Question: What is the address or location of the property listed in the document?
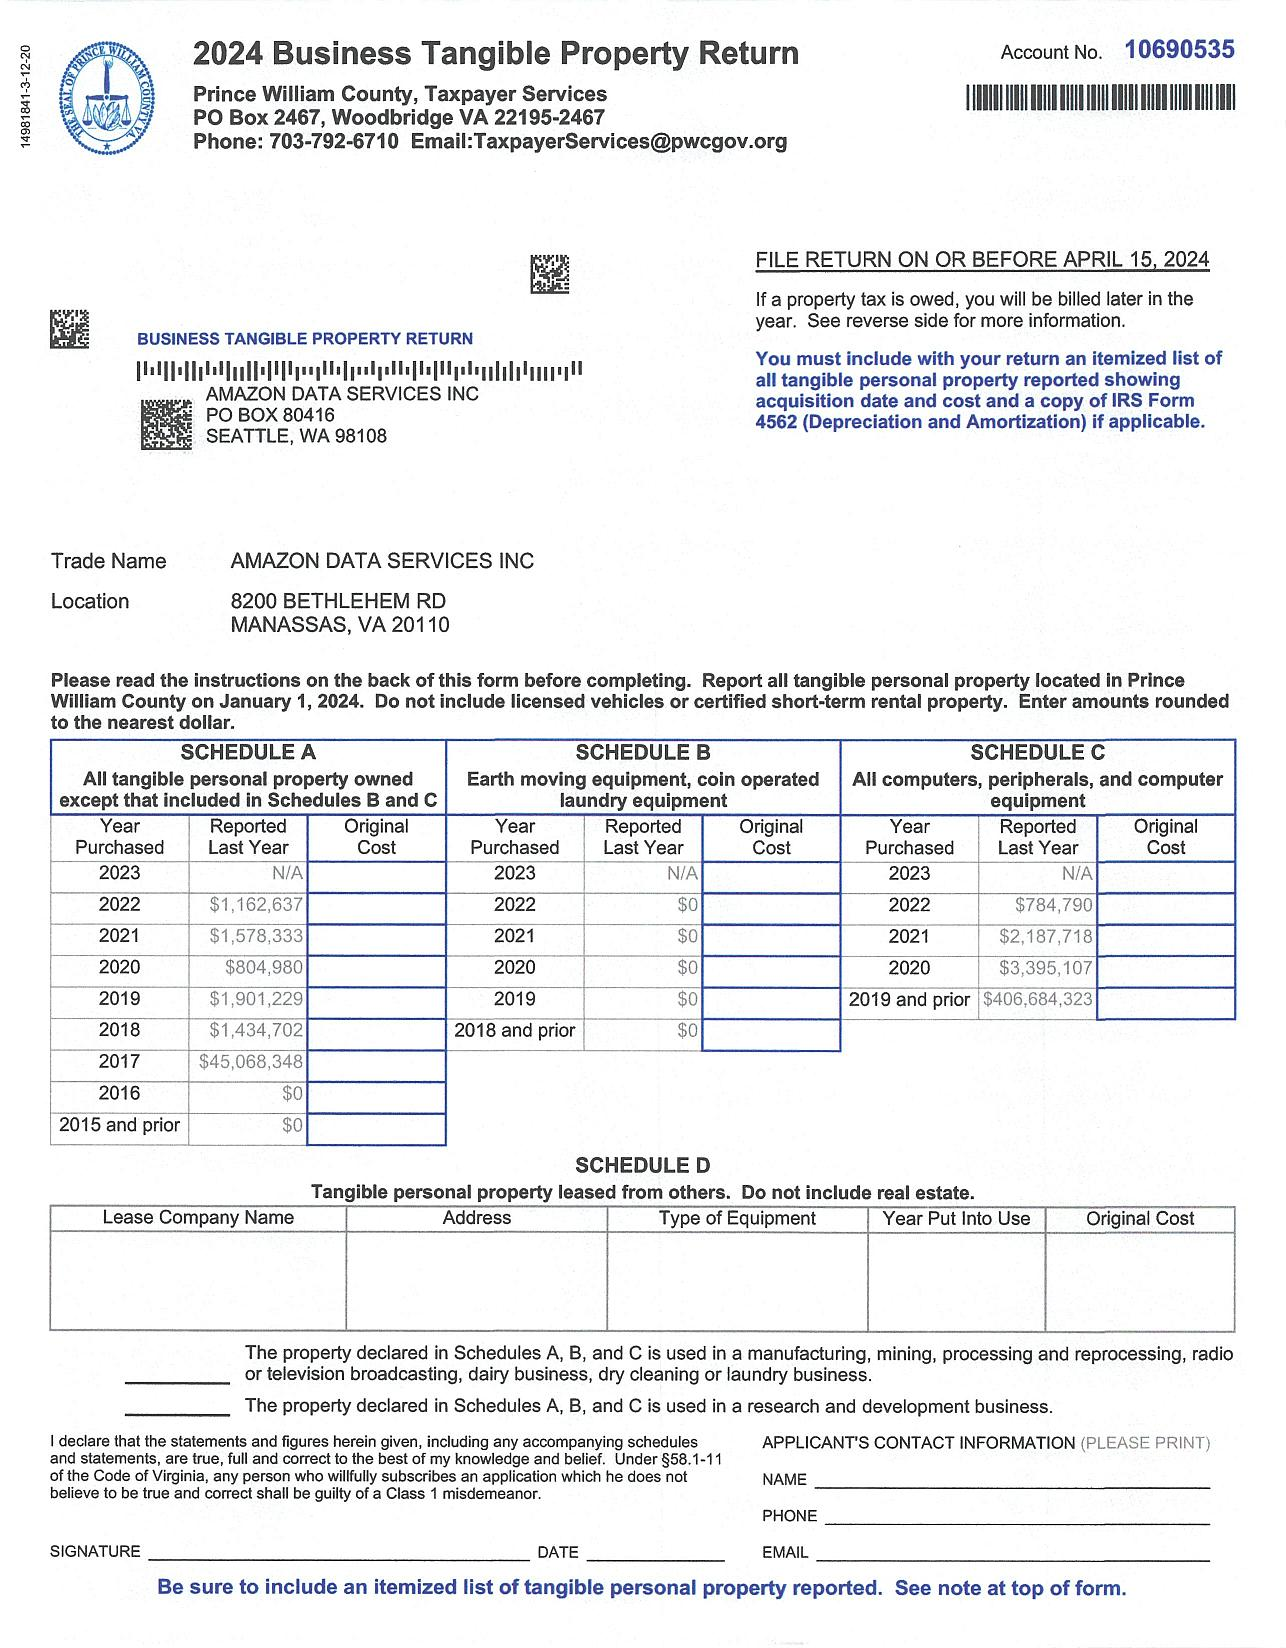
Answer: "8200 BETHLEHEM RD MANASSAS, VA 20110"